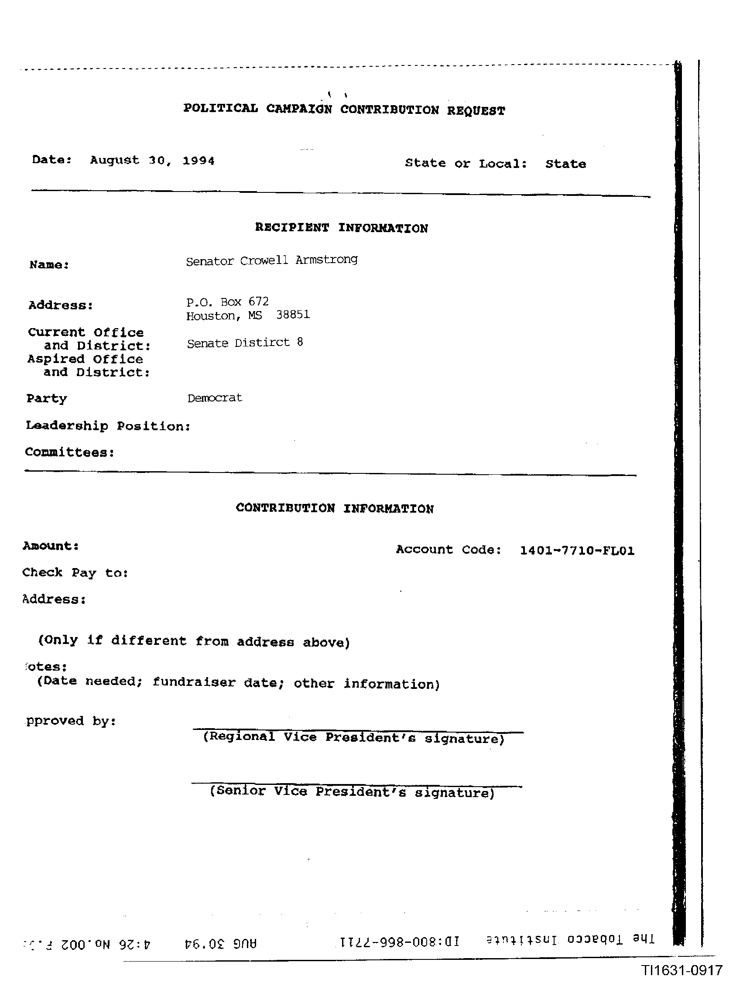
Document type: Invoice